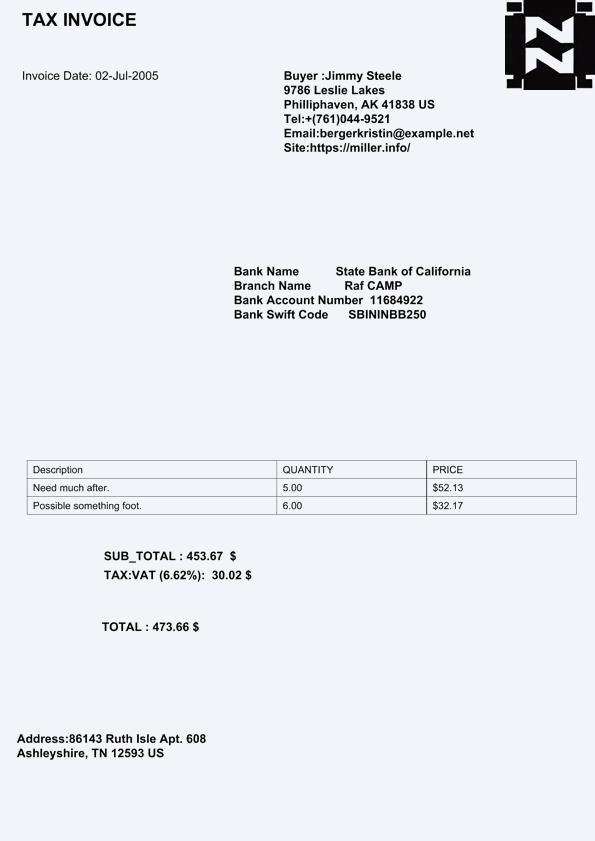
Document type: Invoice